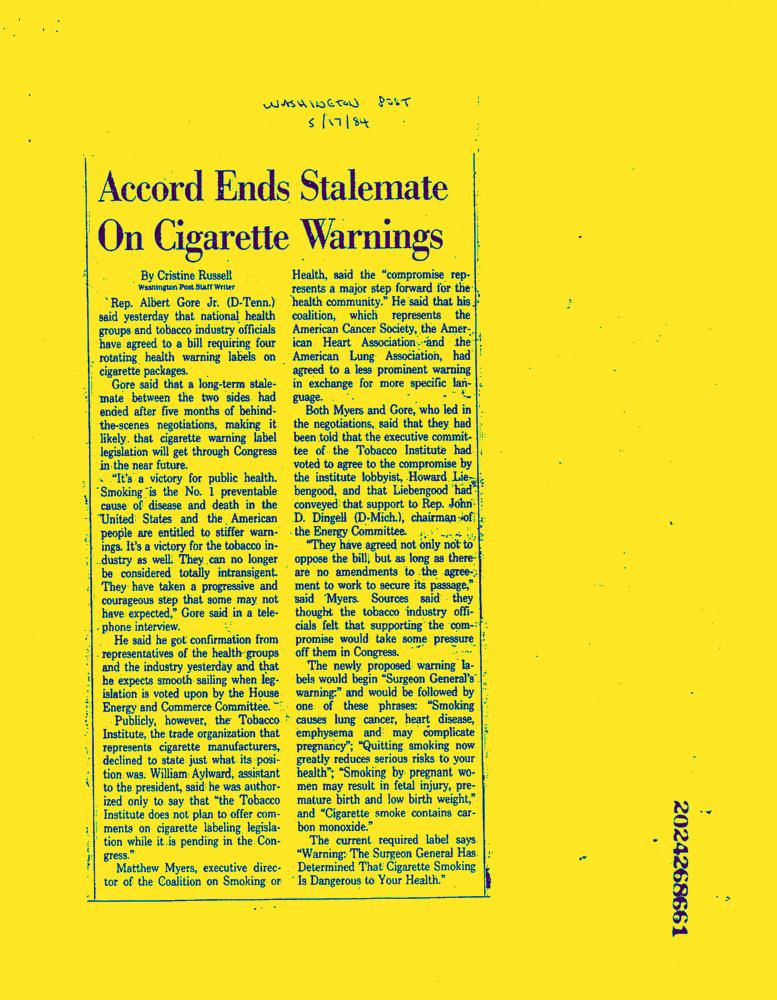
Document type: News-Article